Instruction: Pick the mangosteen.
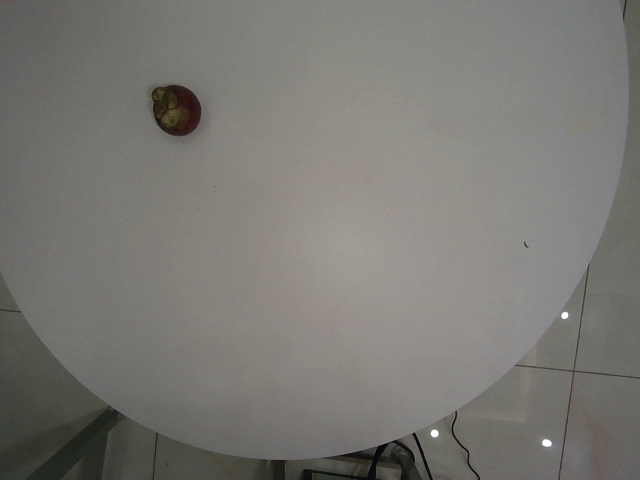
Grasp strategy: vertical